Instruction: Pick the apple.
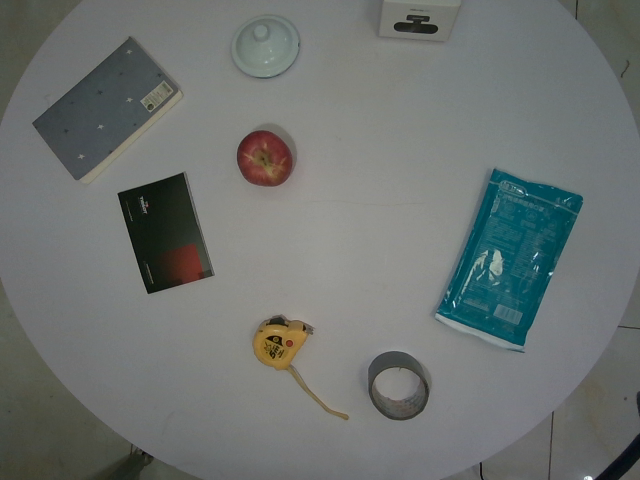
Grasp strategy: vertical